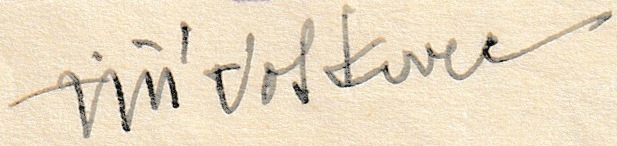
Signature of: george voskovec